Patient: Male, age 27
We report a 27 year old man, 10 pack-years smoker, with a one-month history of dry cough, shortness of breath and general status's deterioration. A lung X ray showed bilateral alveolar opacities (Figure 1). Blood gases analysis in ambient air showed a pO2 of 57 mmHg, a pCO2 of 38.6 mmHg, a HCO3- of 29.2 mmHg. Because of the considerable deterioration in his respiratory condition and the need for high oxygen flow, he was referred to intensive care unit (ICU) with the diagnosis of an acute respiratory failure (ARF). Chest computed tomography (CT) showed diffuse ground-glass opacities (Figure 2A, Figure 2B) and mediastinal lymphadenopathies. All microbiological infectious investigations, especially tuberculosis, were negative. He had hypergammaglobulinemia of 21.9 g/l. Other immunological tests were otherwise negative. Transthoracic echocardiography was performed finding a hyperkinetic left ventricle, a small dilation of right ventricle with PAPs 48 mmHg and an intrapulmonary shunt revealed by contrast test. The bronchial endoscopy showed an inflammatory bronchial tree and the bronchoalveolar lavage (BAL) concluded to lymphocytic alveolitis with a ratio CD4 (helper T cells) over CD8 (suppressor T cells) (CD4/CD8) of 0.5. The bronchial biopsies showed inflammatory bronchial mucosa without any specificities. Despite the absence of Koch's bacillus in sputum analysis, we decided to begin a trial anti-tuberculosis treatment because of the severity of lung involvement added to high endemicity of tuberculosis in our country. Two weeks later, the patient presented an allergic skin reaction. As no recovery's signs were noted, we decided to stop the treatment. Corticosteroids were initiated considering idiopathic diffuse infiltrating pneumonitis. Unfortunately, the patient did not show any improvement and the chest scan performed after 27 days of treatment showed worsening interstitial infiltrates and fibrosis.
Clinically, he required high flow oxygen (14 l/mn) alternating with non invasive ventilation sessions. Histological examination of the open lung's biopsy then performed showed diffuse lung parenchyma damage. It was altered by a mutilating fibrosis that was widening the alveolar septa. This fibrosis contained an abundant inflammatory infiltrate made of lymphocytes, plasmocytes and fewer neutrophils and eosinophils. Epithelioid and giant cell granulomas were also observed without either caseous or fibrinoid necrosis. This mutilating fibrosis induced an enlargement of some alveoli resulting in the formation of a honeycomb aspect. Fibroblastic foci were also noticed. Some alveoli contained hyaline membranes that were sometimes incorporated in the septa. There were no mineral particles observed with polarized light (Figure 3). Regarding these features, the diagnosis of usual interstitial pneumonia (UIP) associated to lesions of sarcoidosis or berylliosis with aspects suggestive of an acute exacerbation was retained. Since sarcoidosis was not very likely according to CD4/CD8 ratio in BAL, we investigated risk factors for chronic beryllium disease, particularly occupation's patient history. He was working as glassblower in an artistic glass factory since six months. Further to our request, occupational department's experts inspected the workplace and confirmed beryllium existence in compounds of colored glass. After confirmation of CBD, steroids were maintained and oxygen requirement slowly decreased. The patient was finally discharged at home after 55 days steroid treatment with long term oxygen therapy (2 l/minute). Pulmonary function tests at discharge showed a severe restrictive impairement. Steroid doses were slowly decreased and stopped after 10 months. A pre-transplant assessment was also made. One year after discharge, the patient felt somewhat better and pulmonary function tests showed a slight improvement. The CT scan performed found a partial regression of lung consolidations and ground glass opacities, but increase of distortion signs, cavities appearance of which one filled by aspergilloma. He received oral voriconazole 200 mg per day during 3 months. After a two-year period from the date of CBD diagnosis, the patient was again admitted in ICU for ARF. An enhanced CT scan performed showed further deterioration of pulmonary parenchyma (Figure 2C, Figure 2D) and pulmonary embolism with fatal issue.
Keywords: lung toxicity, chronic beryllium disease, glassblower, interstitial pneumonia
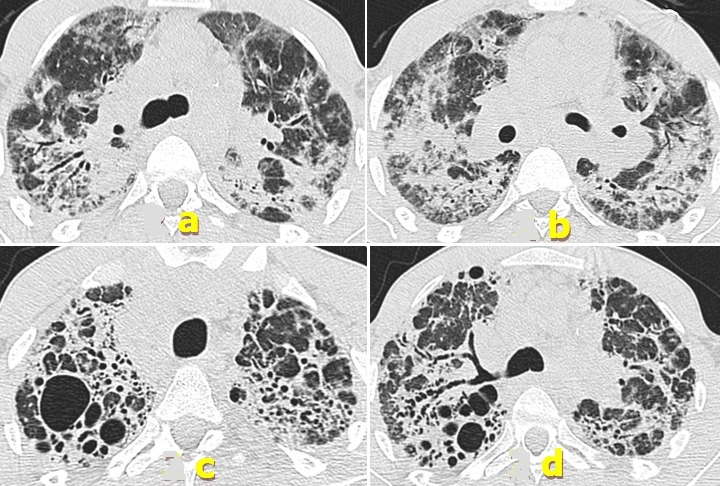
Image caption: CT scan (lung windowing): a & b) bilateral lung consolidations and ground glass opacities with bronchial distortion; c & d) CT scan at 2 years: partial regression of lung consolidations and ground glass opacities and increase of distortion signs and cavities appearance.